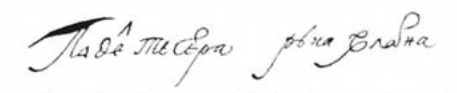
Signature of: pavlo teteria